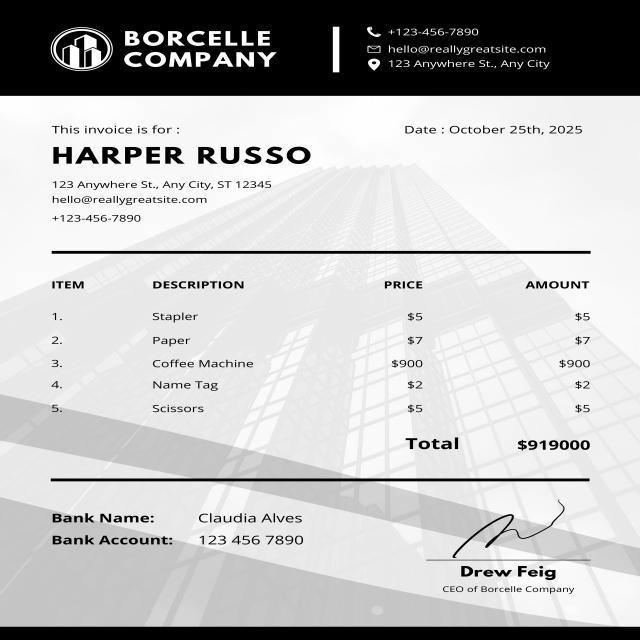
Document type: Invoice